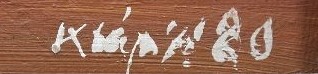
Signature of: jaroslav klápště